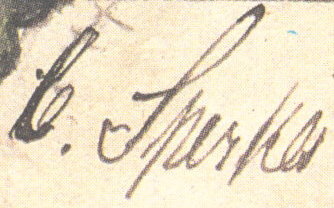
Signature of: karl sperka